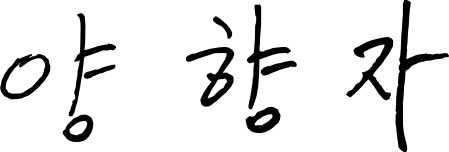
Signature of: yang hyang ja